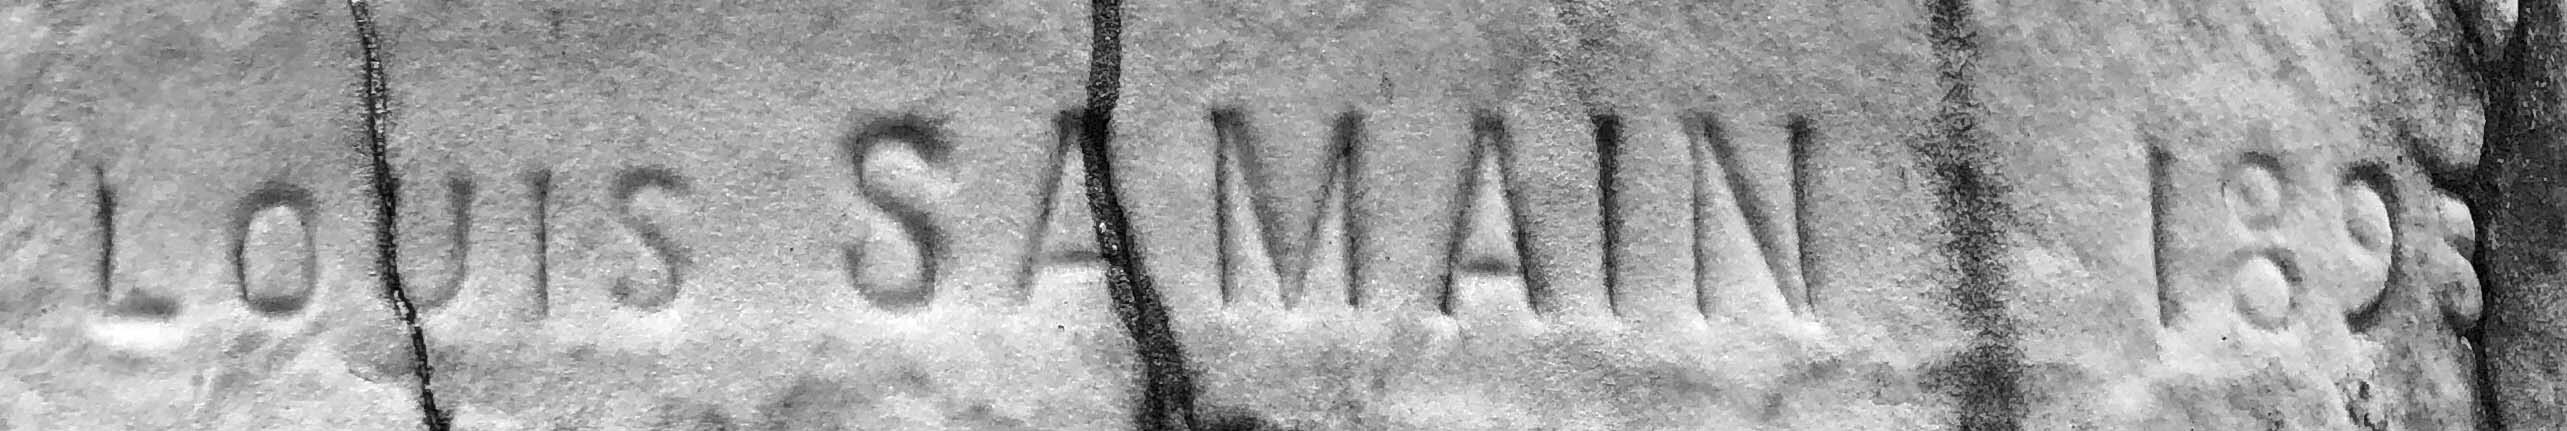
Signature of: louis samain